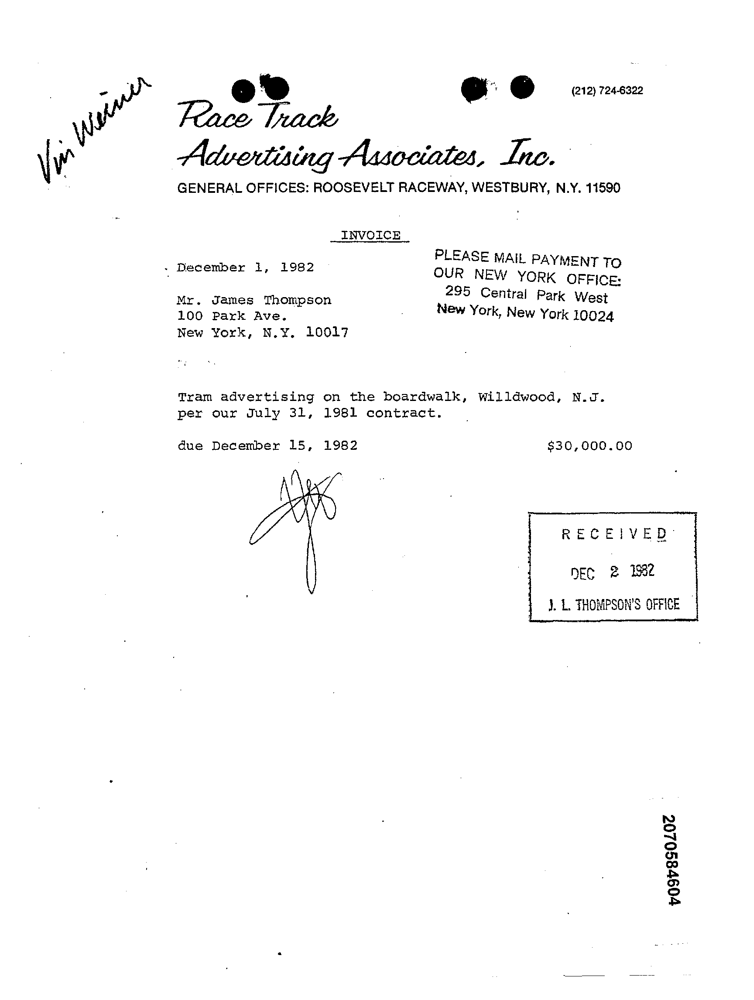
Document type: Invoice